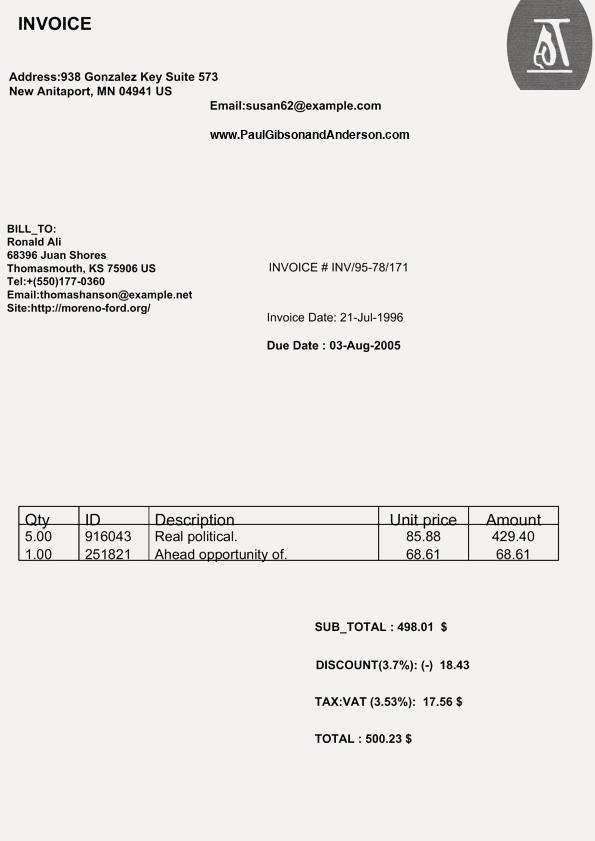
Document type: Invoice